Question: How is the history relevant to the case?
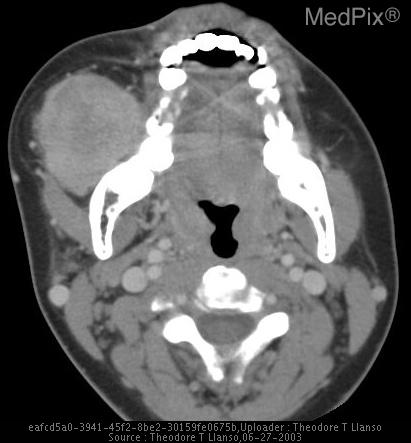
Answer: The patient's history of This young Pacific Island teenager presents with a recurrent right face mass. is key in understanding the case.